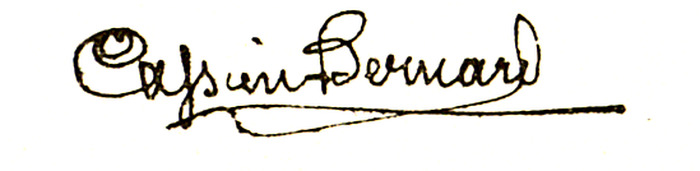
Signature of: joseph cassien bernard